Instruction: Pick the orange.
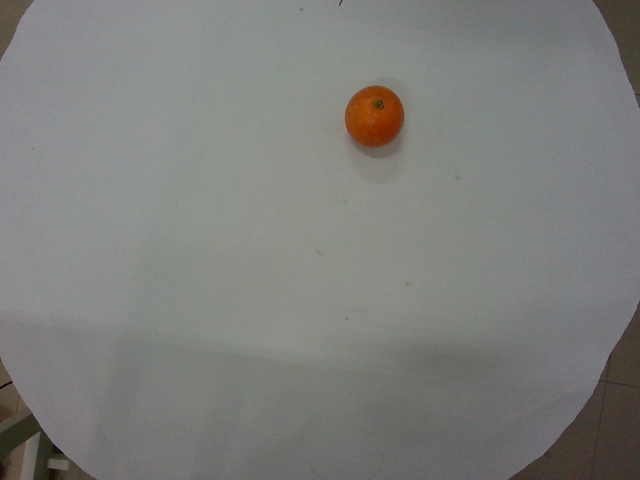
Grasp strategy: vertical